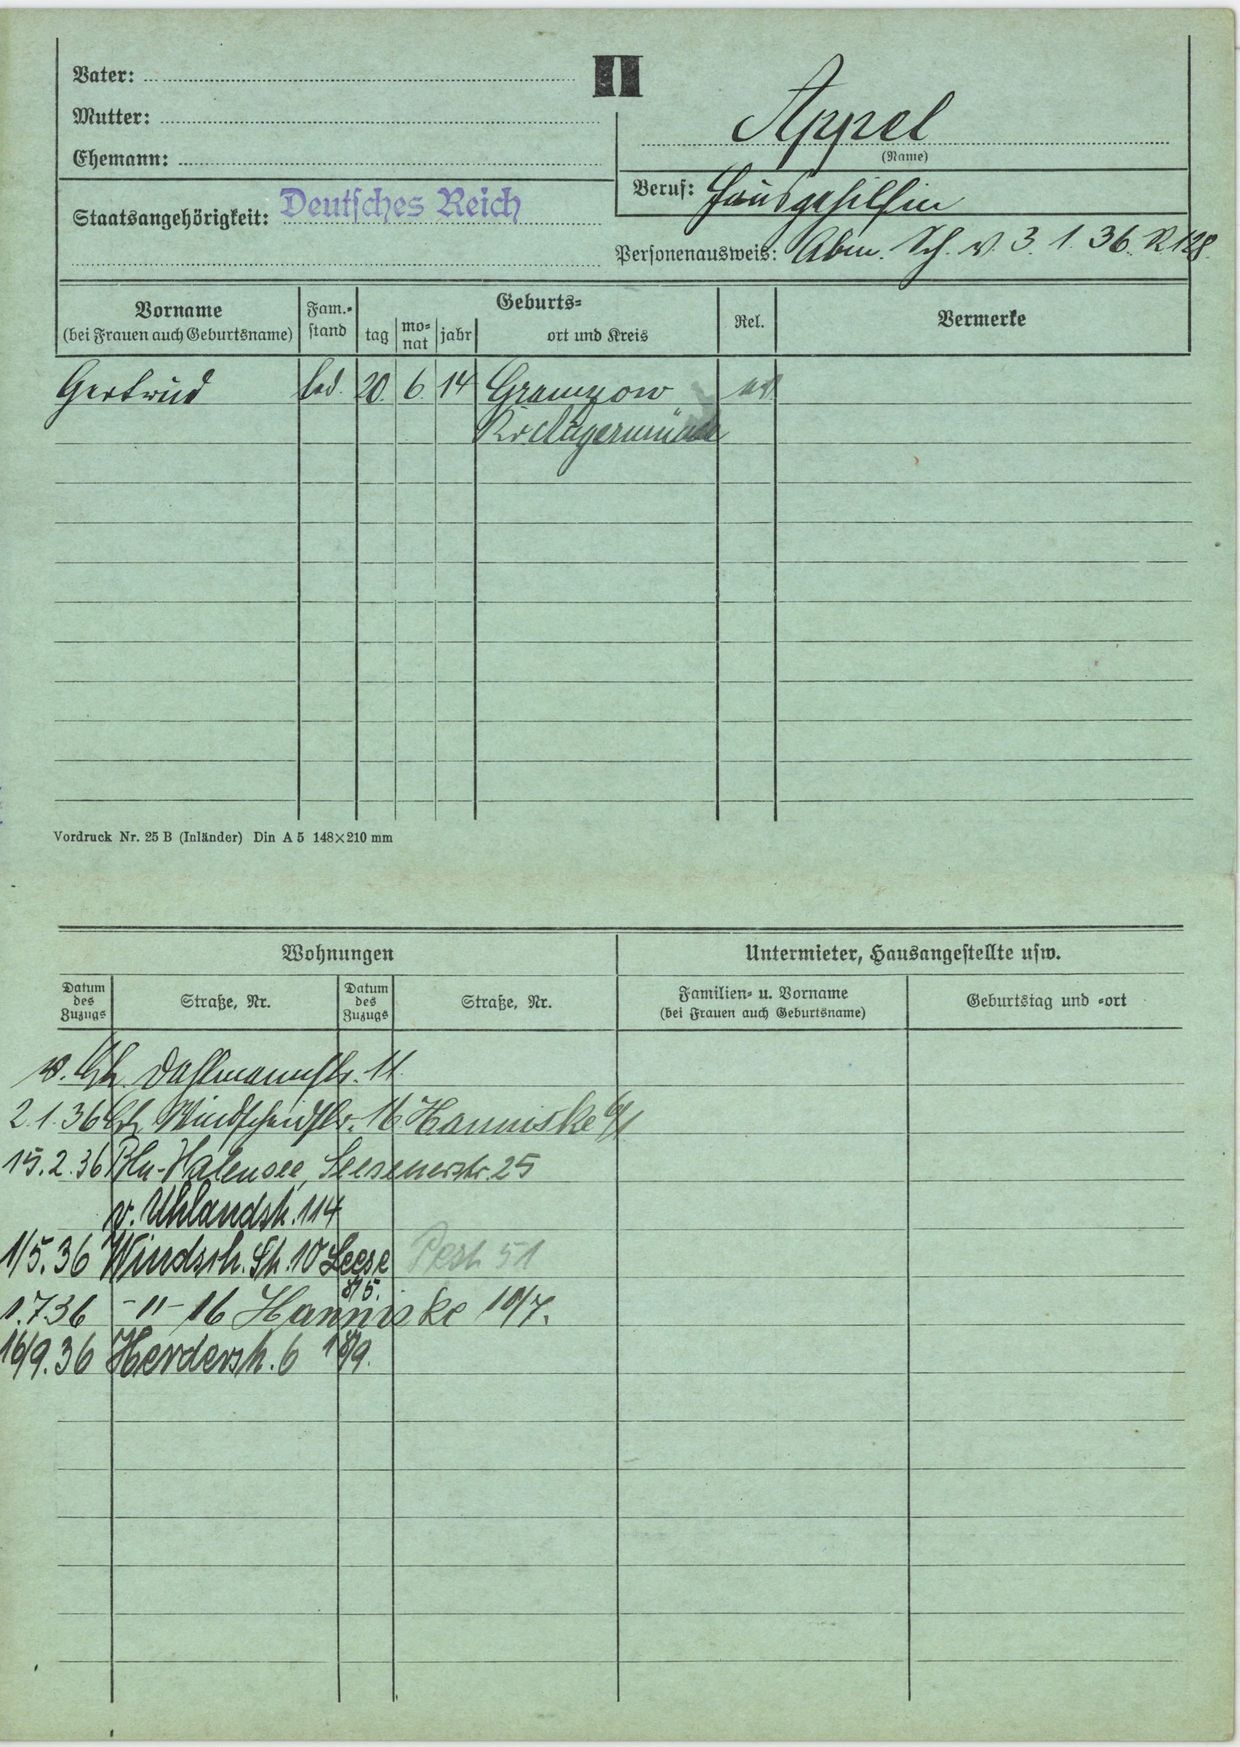
Appel